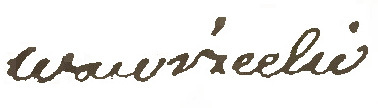
Signature of: tomasz wawrzecki